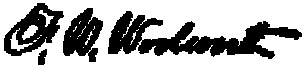
Signature of: frank winfield woolworth